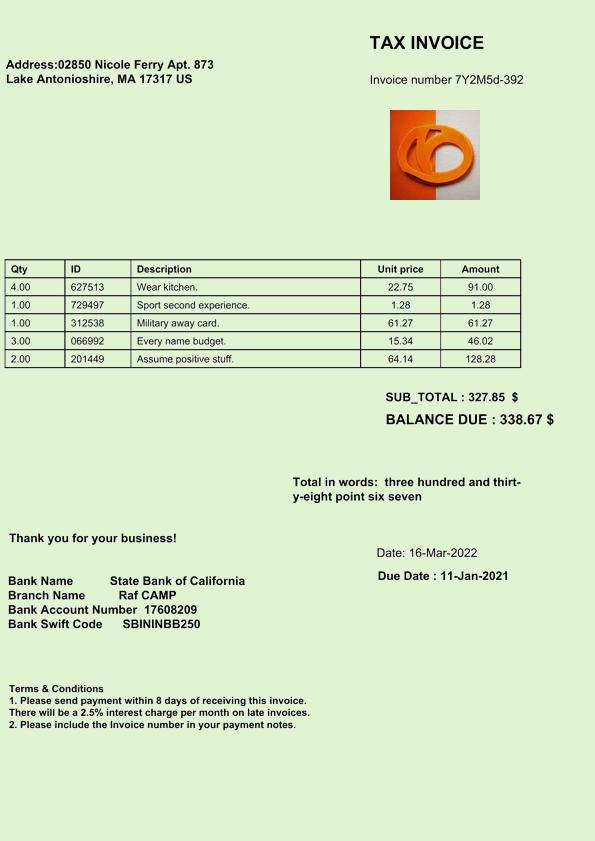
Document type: Invoice